Question: What are the imaging findings?
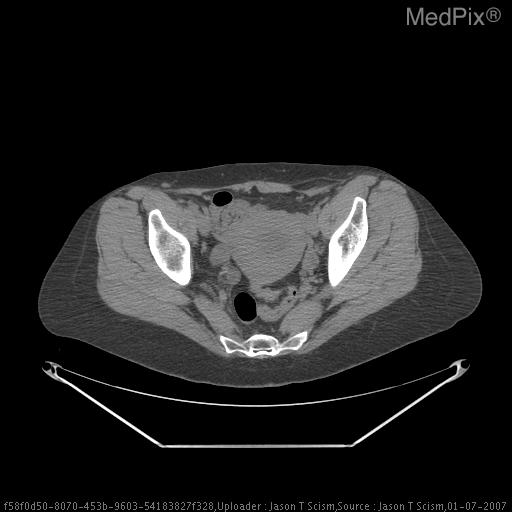
Answer: The imaging shows Normal pelvic ultrasound.

PET/CT - right hydronephrosis with abnormal pelvic uptake in region of uterus. No pathologic up-take seen in region of local lymph nodes.

Fluoroscopic images obtained during a right percutaneous nephrostomy tube placement showed right sided hydronephrosis and high-grade stricture of distal right ureter.  Stricture was dilated using balloon angioplasty technique, and a nephroureteral stent (NUS) was placed. CT showing right sided hydronephrosis without obvious plevic abnormality..